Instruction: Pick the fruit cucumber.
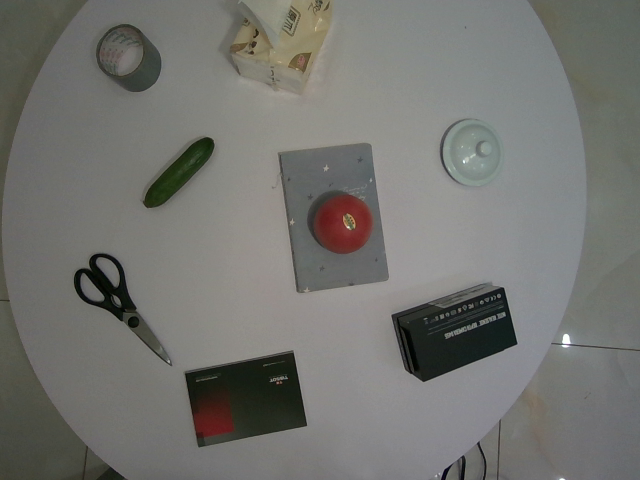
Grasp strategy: vertical